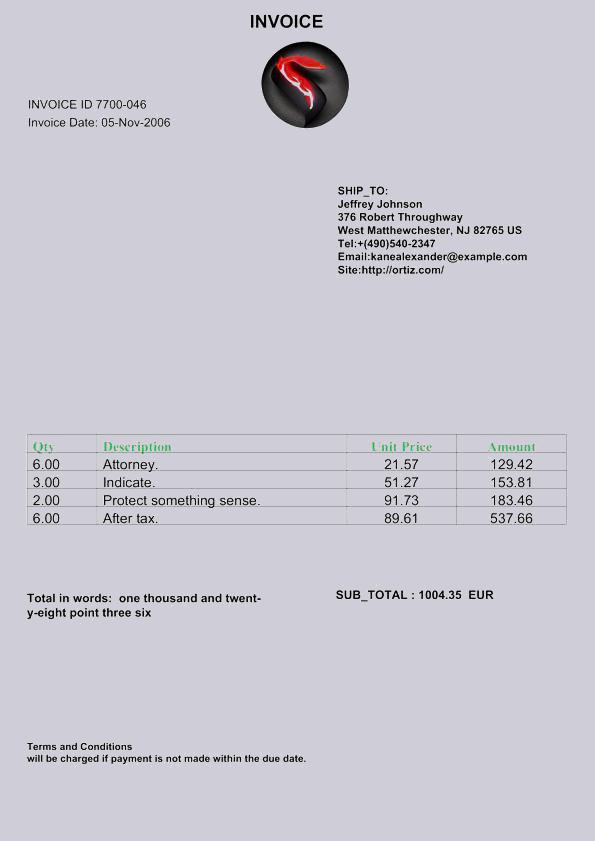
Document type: Invoice